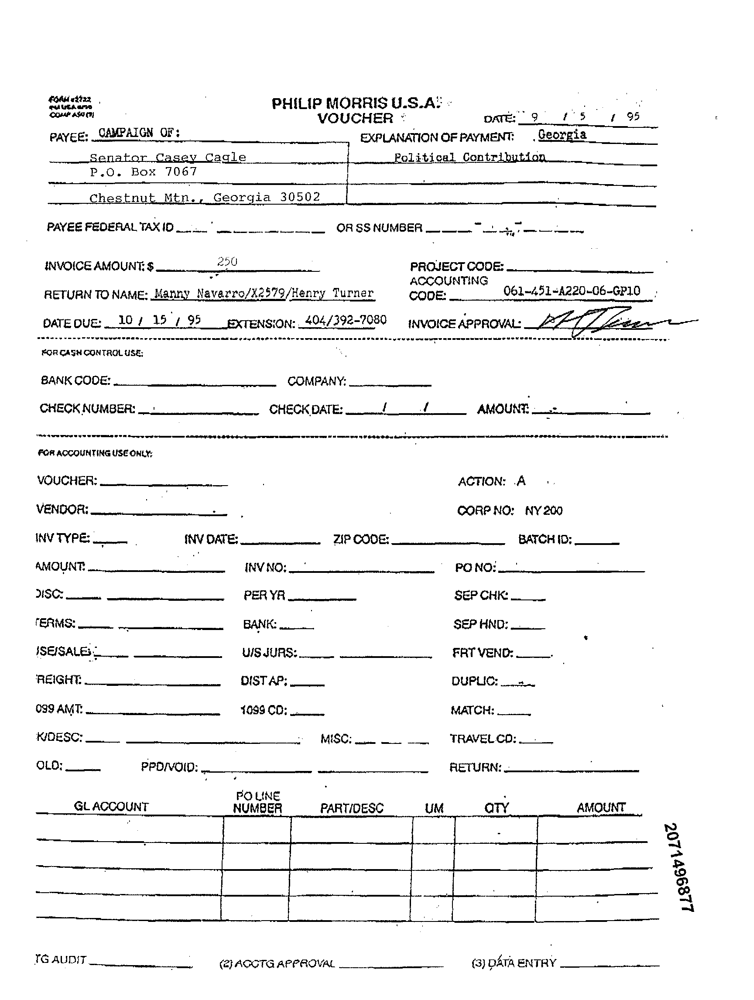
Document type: Invoice